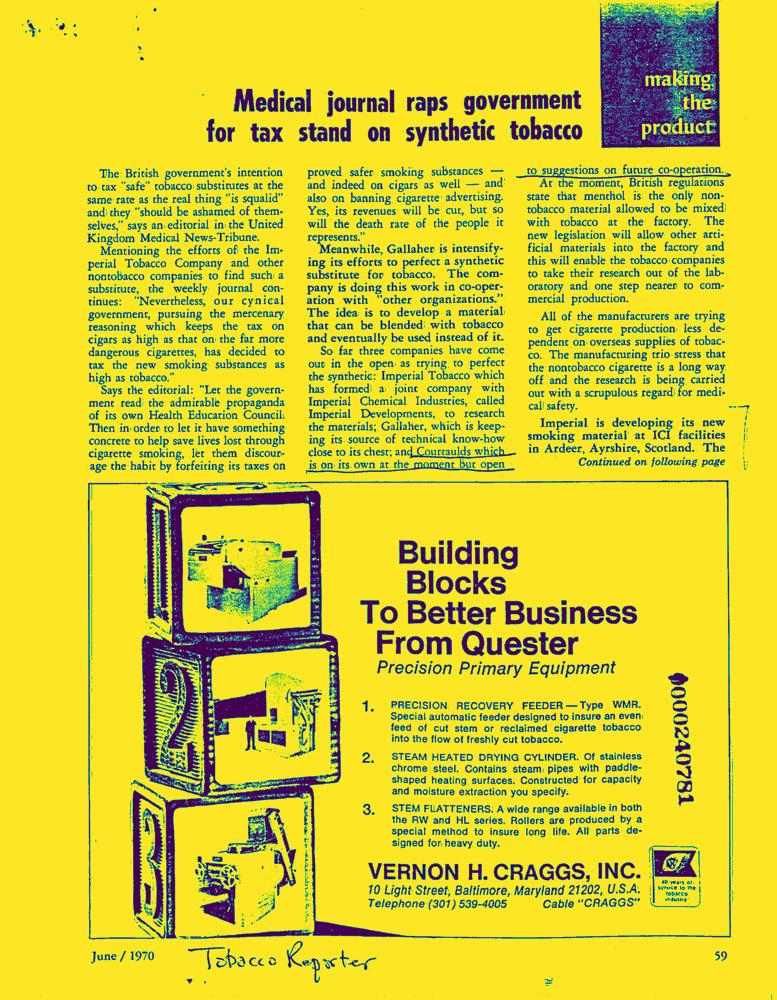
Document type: News-Article